Question: How is the property described in the document?
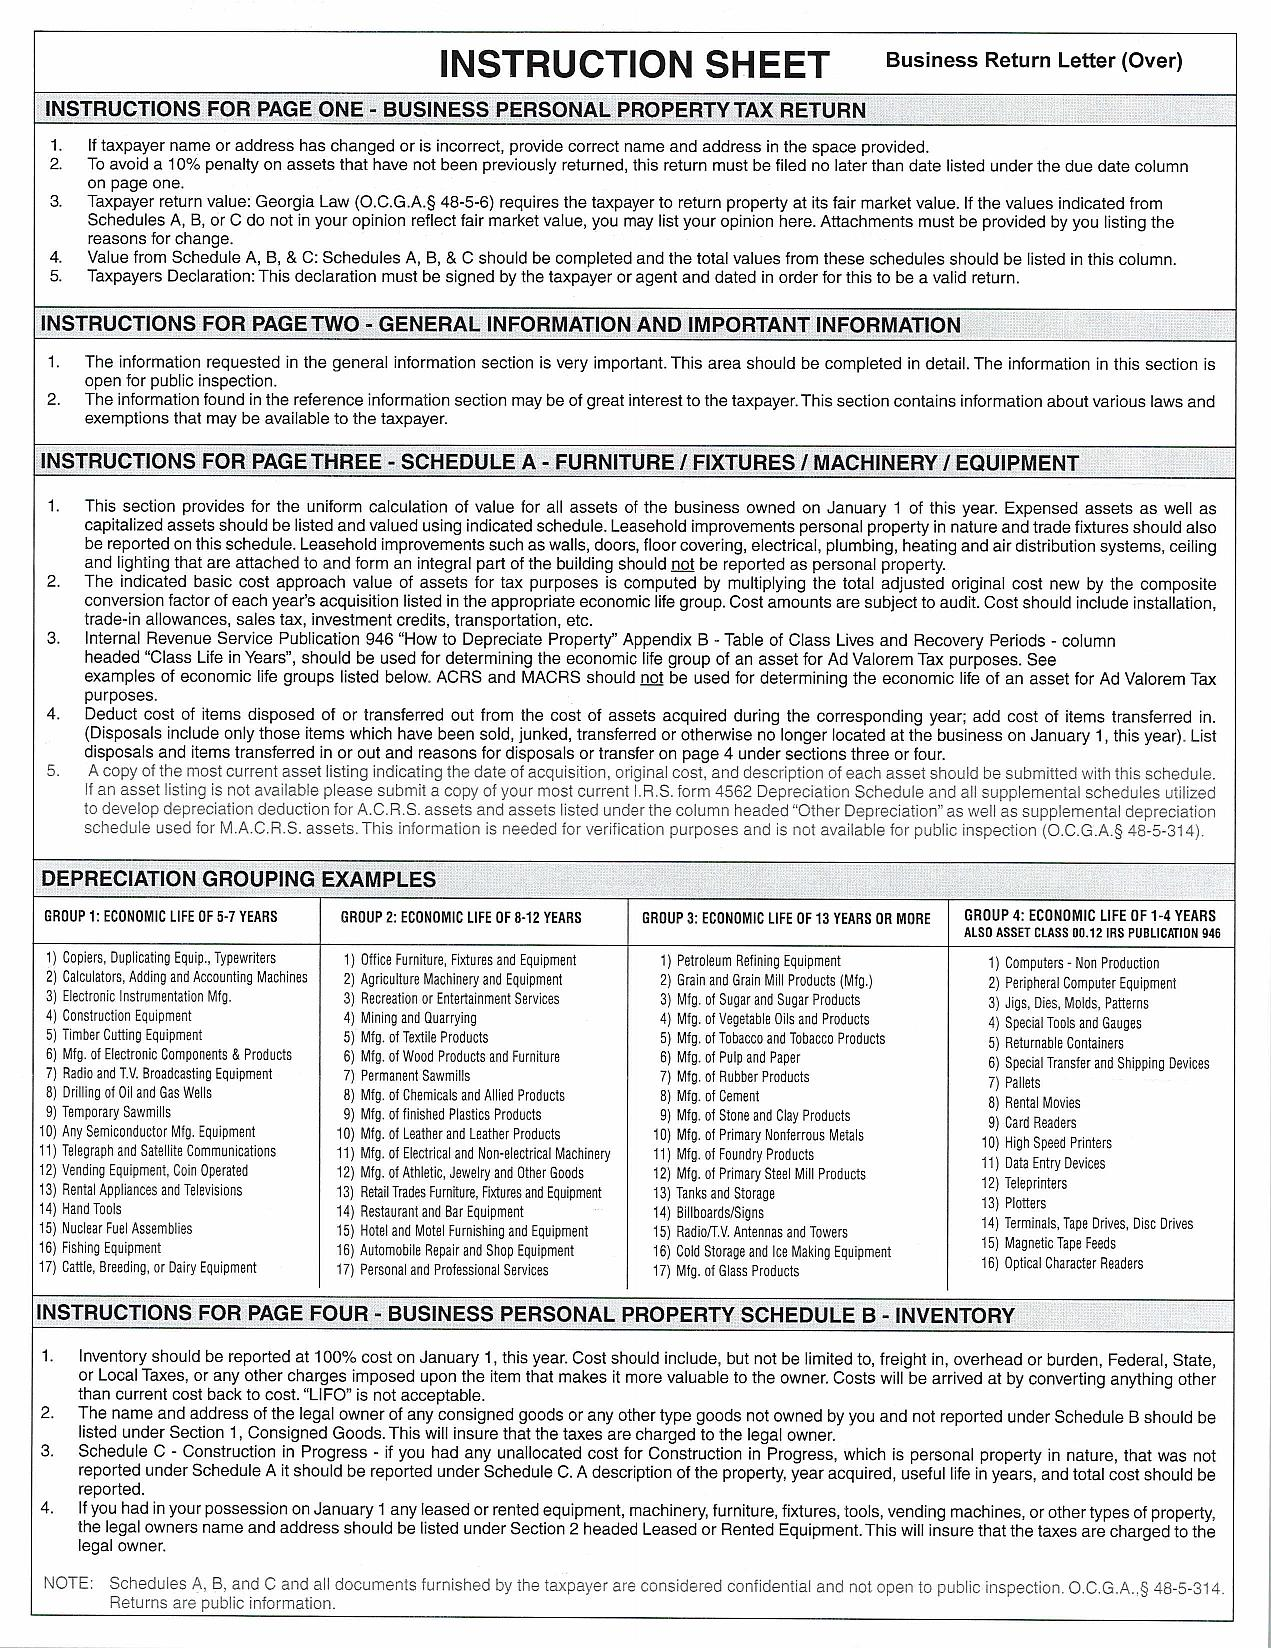
Answer: "Furniture / Fixtures / Machinery / Equipment"